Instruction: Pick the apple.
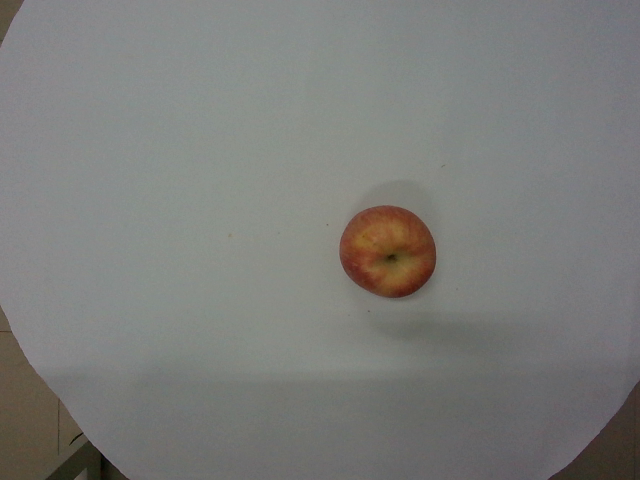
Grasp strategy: vertical